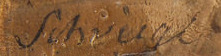
Signature of: andreas schweigel